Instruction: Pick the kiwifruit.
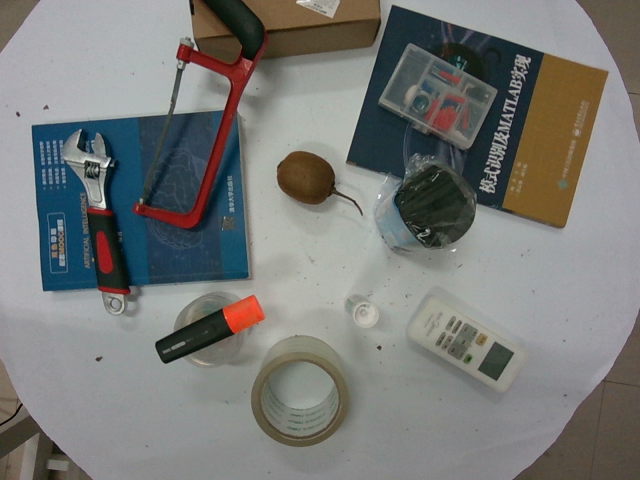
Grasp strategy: vertical